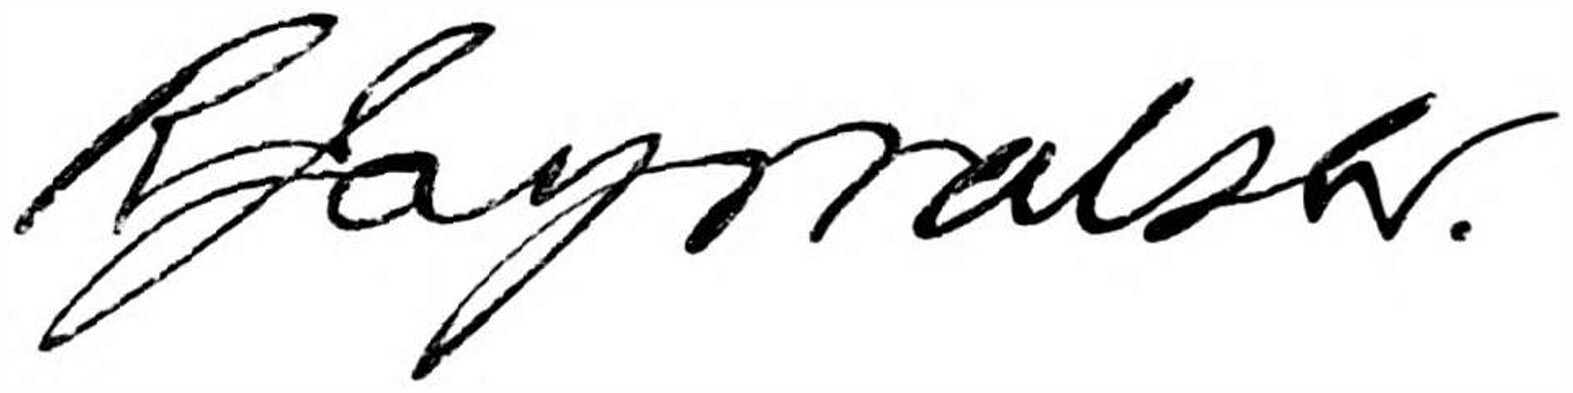
Signature of: r jay walsh